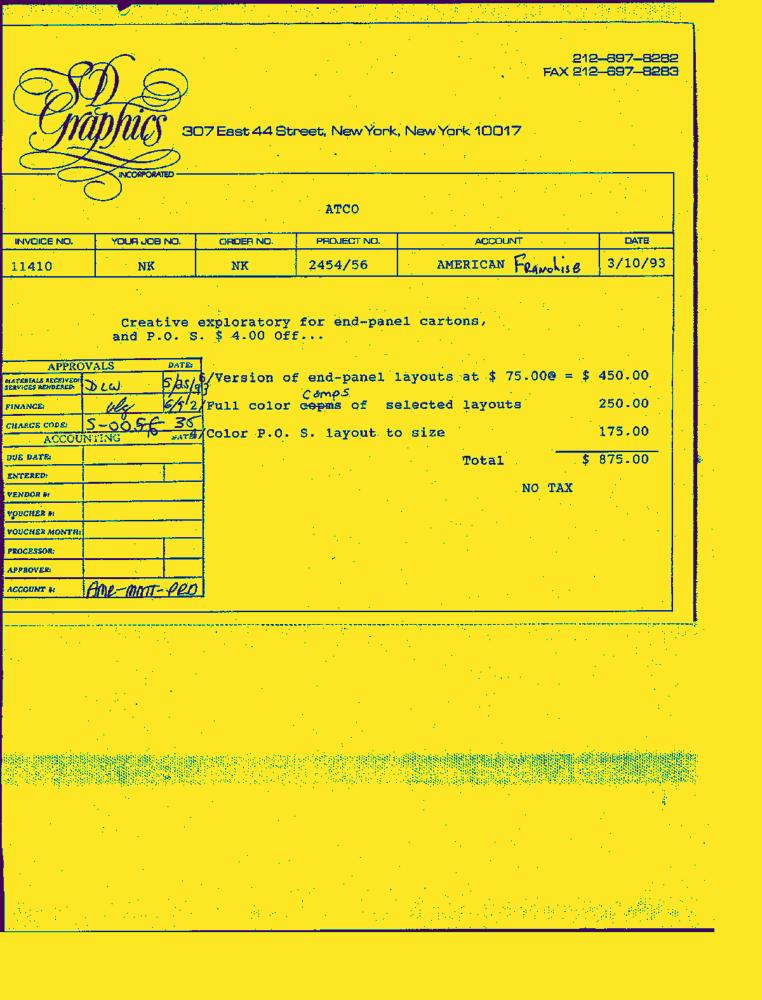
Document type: Invoice-Doc